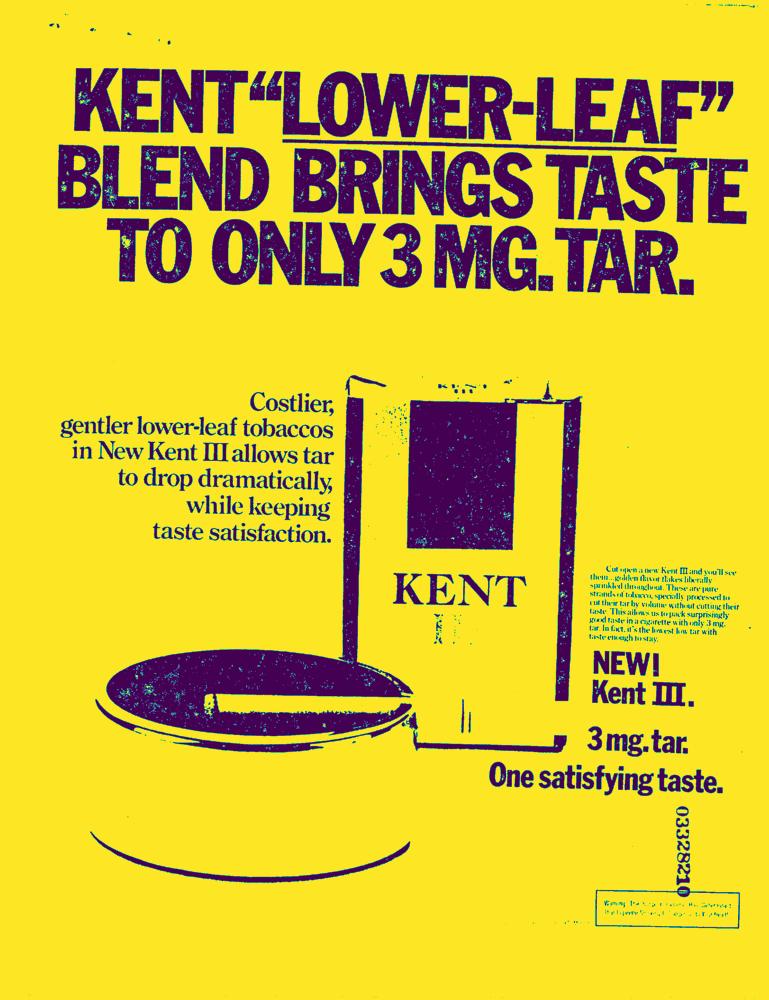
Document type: AD